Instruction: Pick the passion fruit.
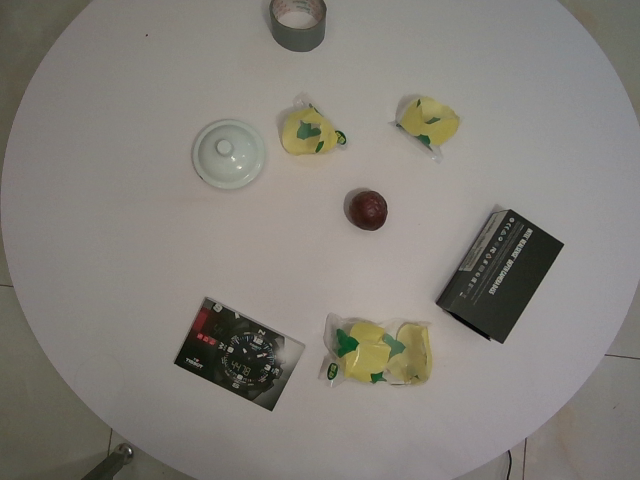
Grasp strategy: vertical